Question: Describe the condition in detail:
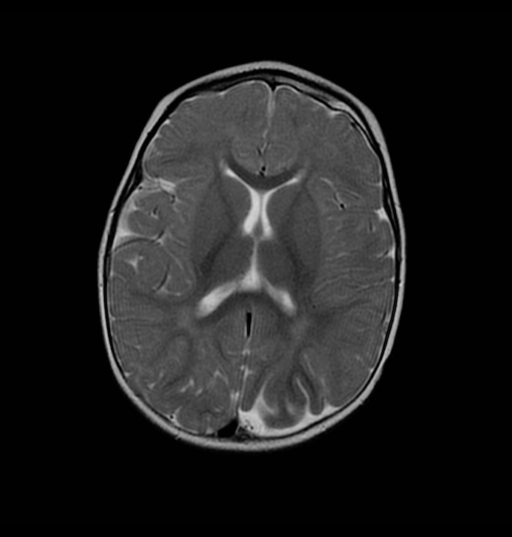
Answer: The disease is discussed as: Sturge-Weber Syndrome (SWS) or encephalotrigeminal angiomatosis is a non-heritable congenital neurocutaneous disorder associated with vascular malformations of the leptomeninges, choroid of the eye, and skin of the face with a trigeminal distribution.  Intracranial findings are ipsilateral to the facial lesion in the overwhelming majority of patients, but can also be bilateral.[1]

Pathogenesis is theorized to be associated with inappropriate control of normal vascular maturation and a resultant persistence of the primitive vascular plexus.[2]

Diagnosis is based on demonstration of port-wine stain in a trigeminal distribution (not pathognomonic) and leptomeningeal angiomas, although variants also occur with an absence of one of these findings in the presence of ocular angiomas.[3]

The predominant ocular feature is glaucoma, with a congenital presentation seen in 50% of patients.  Early presentation in the newborn begins as buphthalmos, or enlargement of the globe.  Other ocular findings include choroidal angiomas, heterochromia of the iris, or visual field defects, such as homonymous hemianopsia, secondary to occipital cortex atrophy.[4]

Neurologic features are progressive and include seizures, focal deficits, and mental retardation, although it is possible to be spared neurologic abnormalities.  Typically children will have no developmental delay for several months after birth, but may begin to slow in their cognitive development as the disease progresses.  Mechanism for this progression is suggested to be secondary to hypoxic ischemia in tissues that failed to vascularize appropriately, adjacent to the leptomeningeal angiomas.[4]  Seizures are often the presenting symptom.  Their frequency, age at onset, and response to treatment affect prognosis4.

MRI reveals the angioma as a hyperintense enhancement of the leptomeninges on T2-weighted images frequently occipital or posterior temporoparietal, with atrophy of adjacent lobe.  Choroidal angiomas enhance on fat suppressed T1 imaging.[3]

========================================

Treatment of Sturge-Weber:
Prophylatic Anti Epileptic Tx - Ville D, Enjolras O, Chiron C, Dulac O.: Prophylactic antiepileptic treatment in Sturge-Weber disease. Seizure. 2002 Apr;11(3):145-50.
PMID: 12018956

Hemispherectomy:
Kossoff EH, Buck C, Freeman JM.: Outcomes of 32 hemispherectomies for Sturge-Weber syndrome worldwide.
Neurology. 2002 Dec 10;59(11):1735-8.
PMID: 12473761